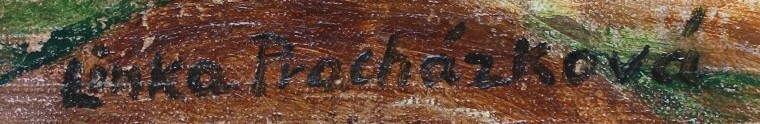
Signature of: linka procházková